Question: What are the imaging findings?
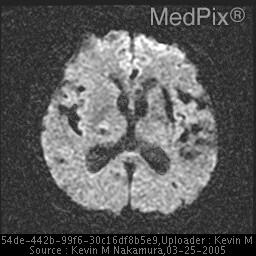
Answer: The imaging shows CT demonstrates focal high density in the region of the left putamen. Contrast was administered due to apparent vasogenic edema on the preceding non-contrast examination. A follow-up MRI performed 3 months later demonstrates evidence of residual blood products in the same region. Note the decrease in mass effect on the follow-up study. Appearance of left basal ganglia hemorrhage on axial diffusion weighted MRI..